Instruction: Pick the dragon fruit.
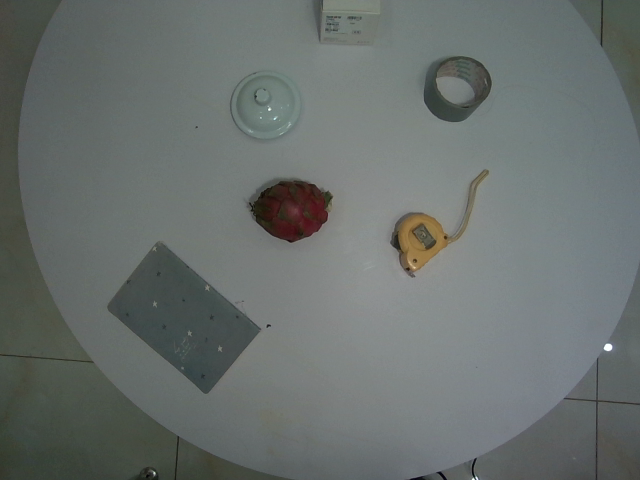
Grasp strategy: vertical